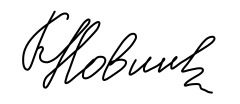
Signature of: klara novikova